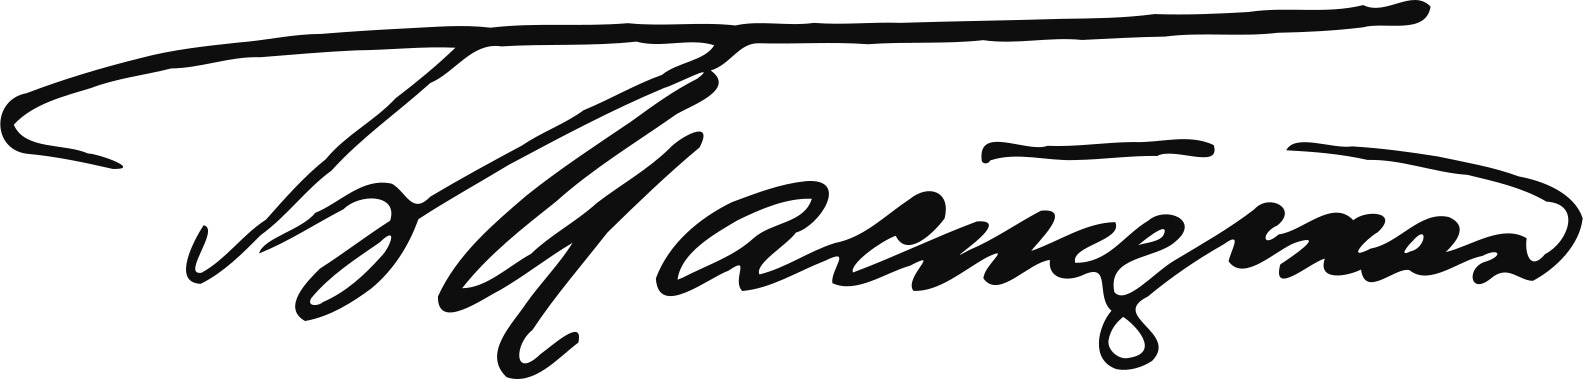
Signature of: boris pasternak